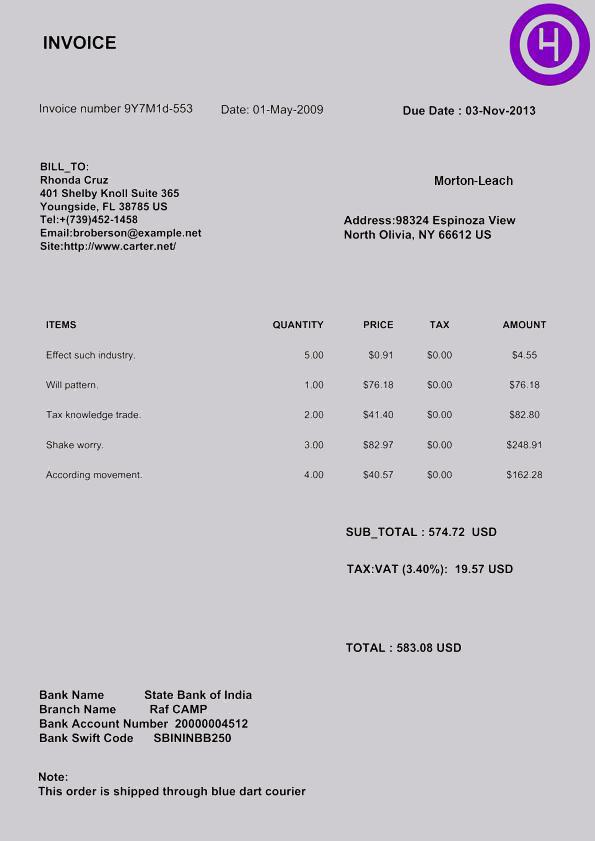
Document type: Invoice